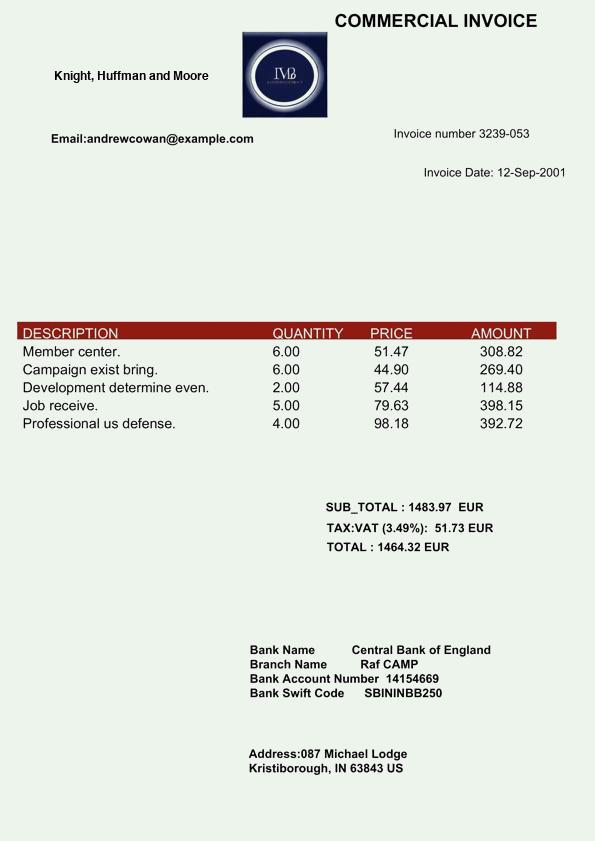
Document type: Invoice